Question: Can you provide the account number mentioned in the document?
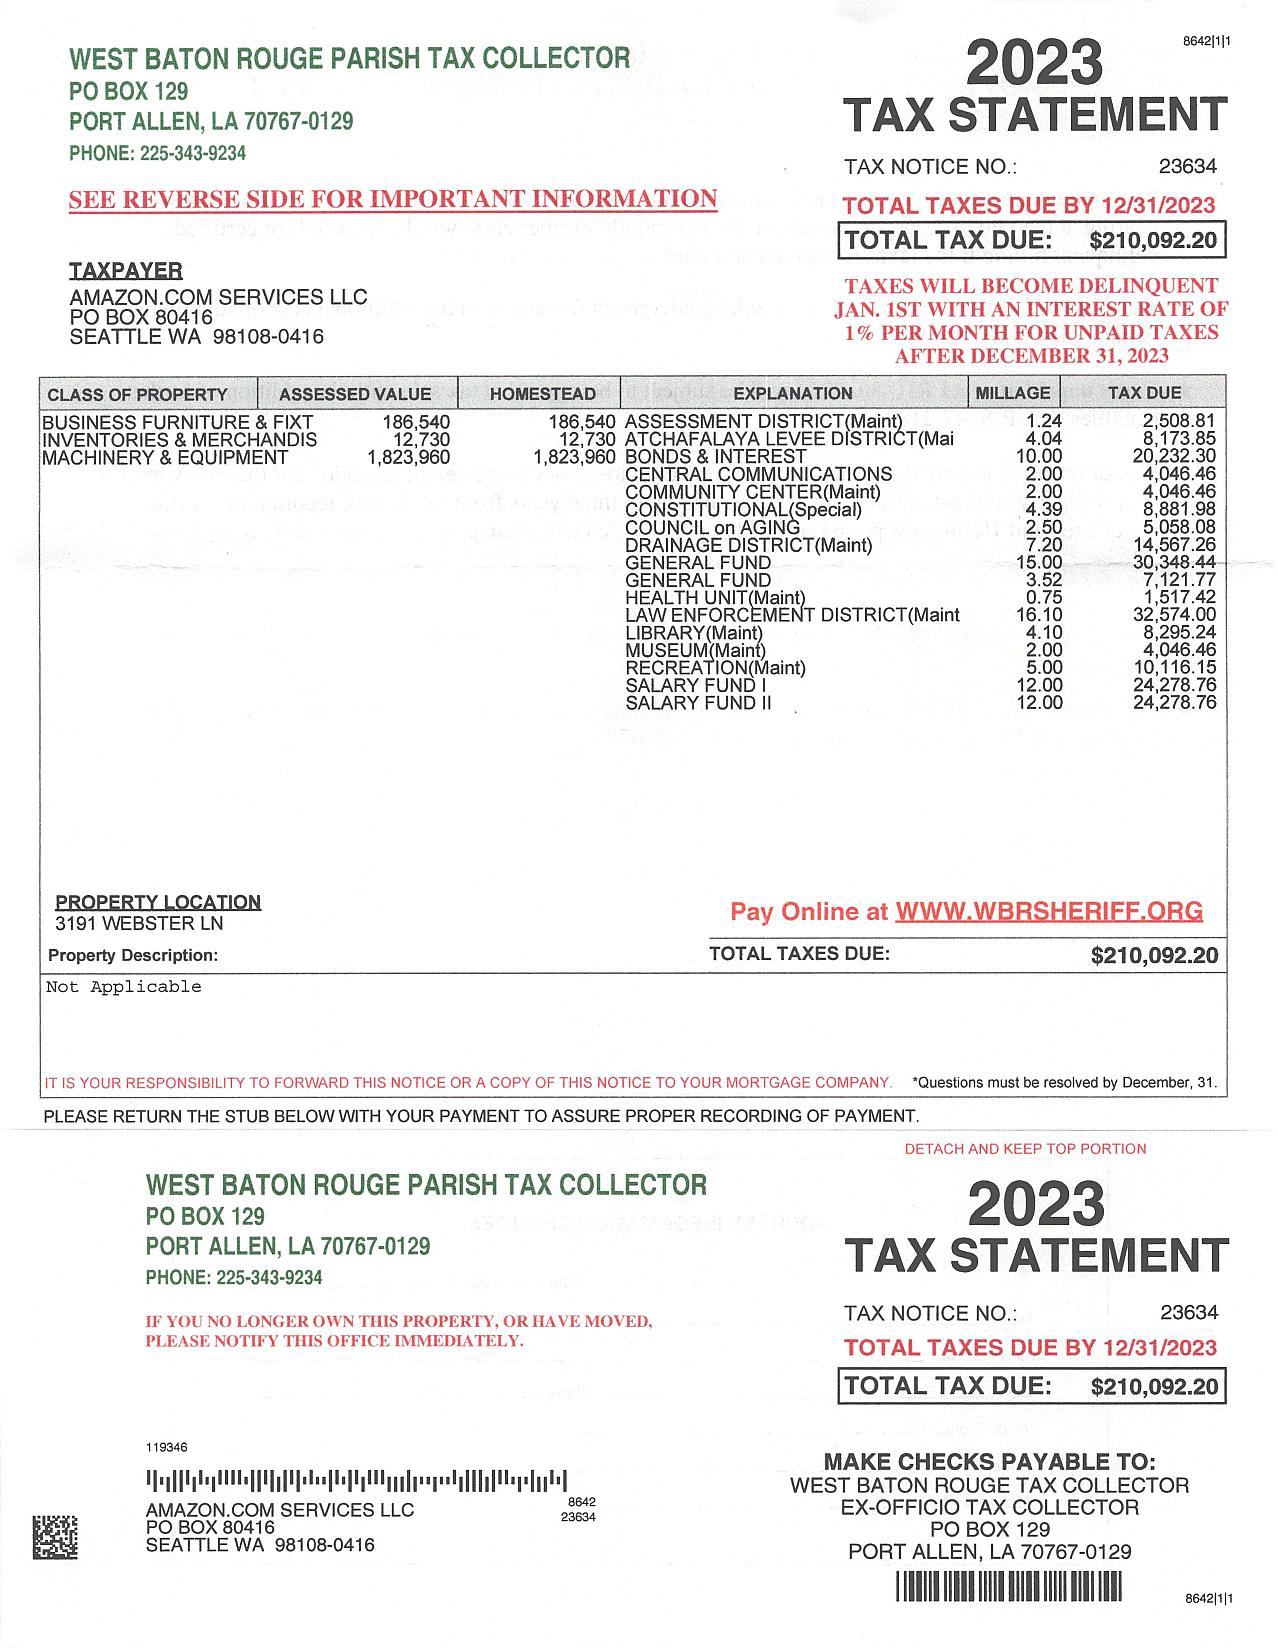
Answer: "23634"